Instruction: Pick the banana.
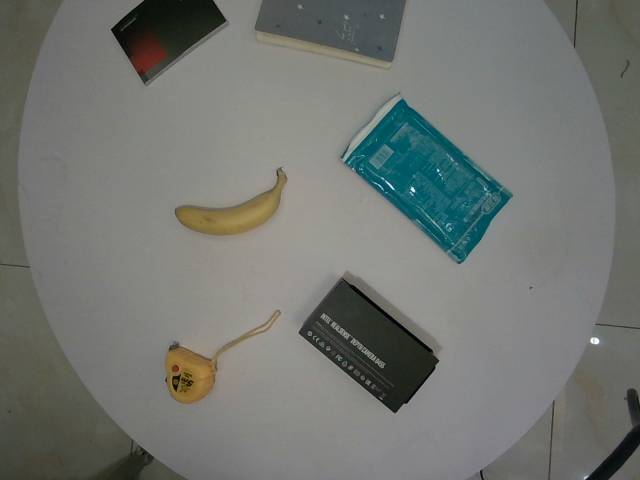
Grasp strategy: vertical